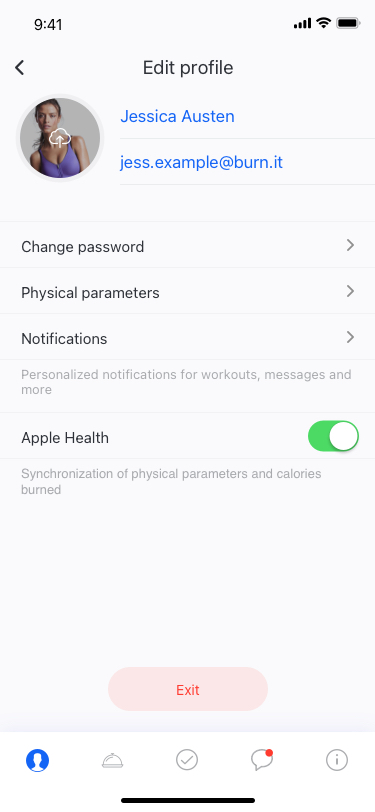
Text in this UI design:
Edit profile
Jessica Austen
jess.example@burn.it
Change password
Physical parameters
Notifications
Personalized notifications for workouts, messages and more
Apple Health
Synchronization of physical parameters and calories burned